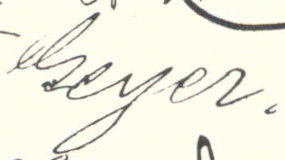
Signature of: friedrich august geyer